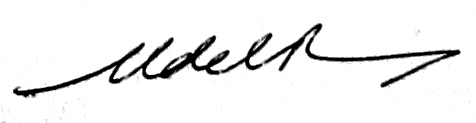
Signature of: francisco fernández del riego